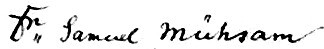
Signature of: samuel mühsam